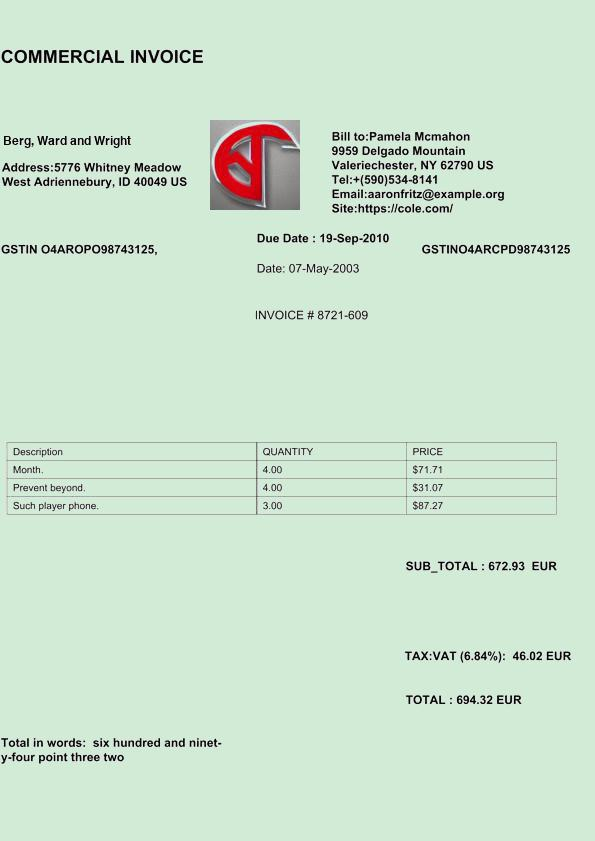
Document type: Invoice